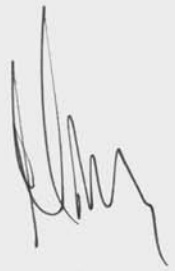
Signature of: rubén franco